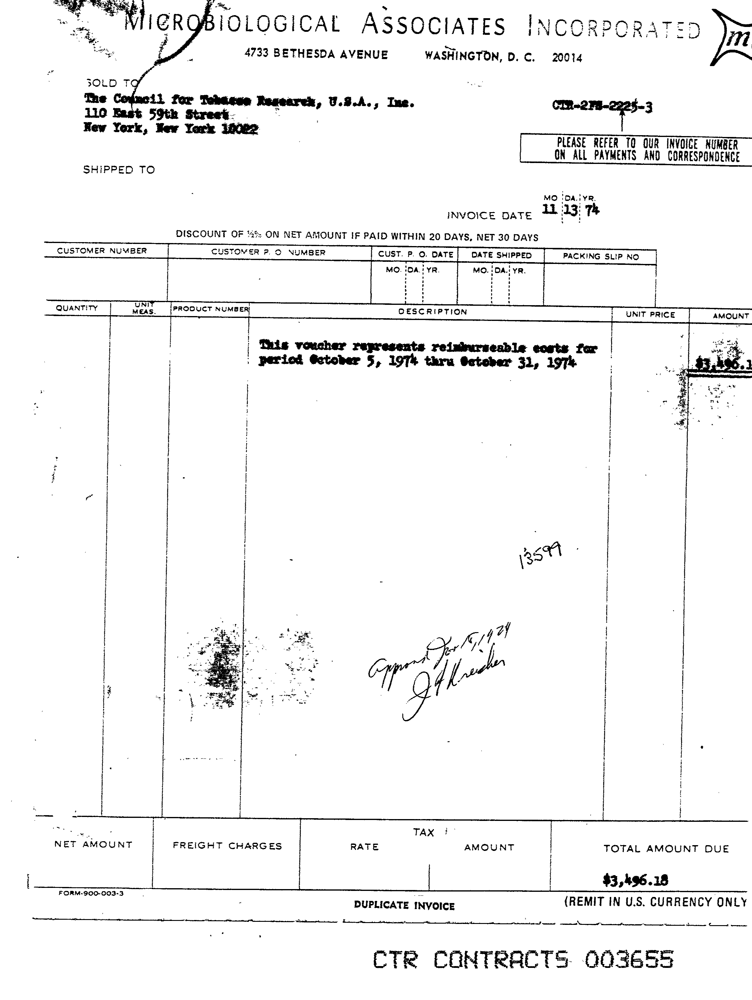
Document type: Invoice